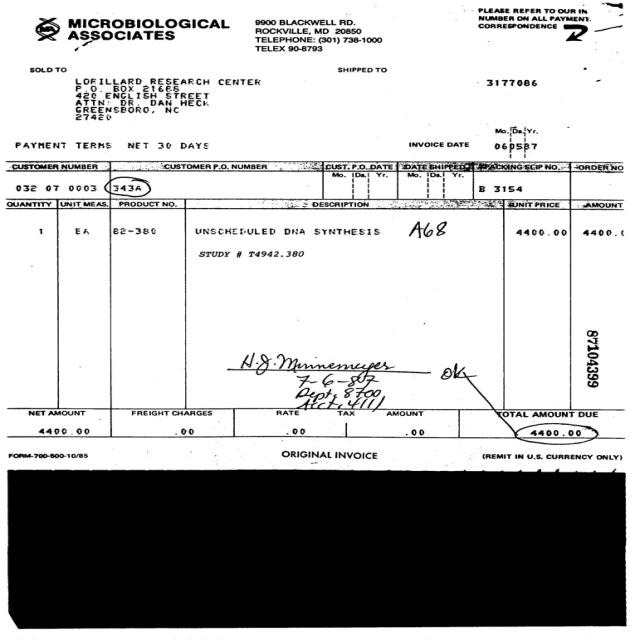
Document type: Invoice